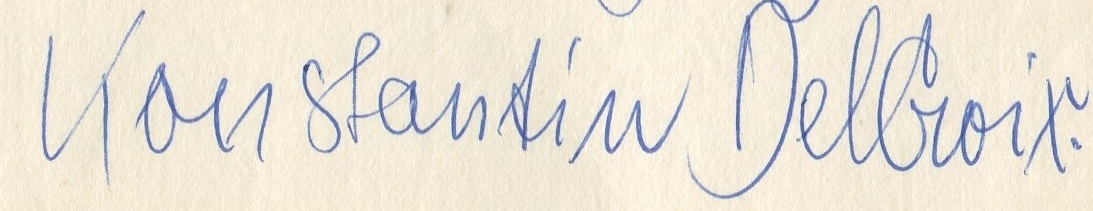
Signature of: konstantin delcroix